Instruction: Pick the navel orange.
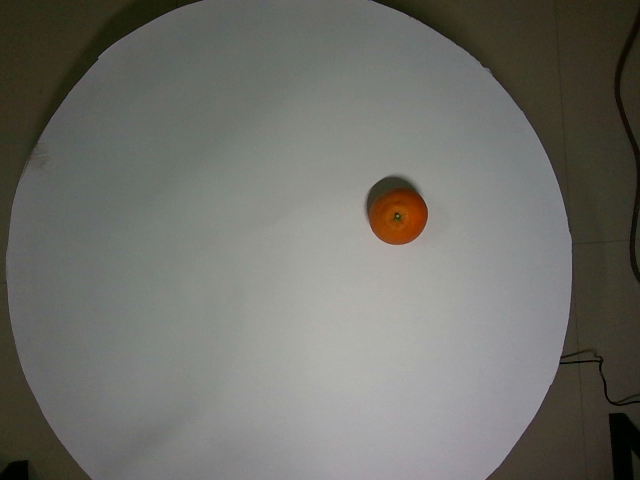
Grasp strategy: vertical